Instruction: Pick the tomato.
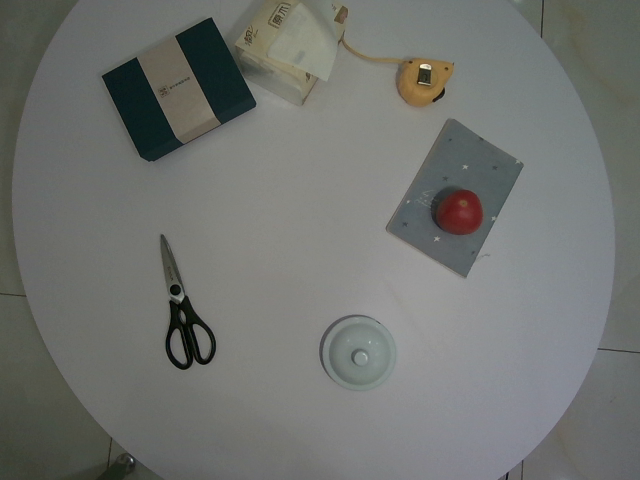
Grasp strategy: vertical